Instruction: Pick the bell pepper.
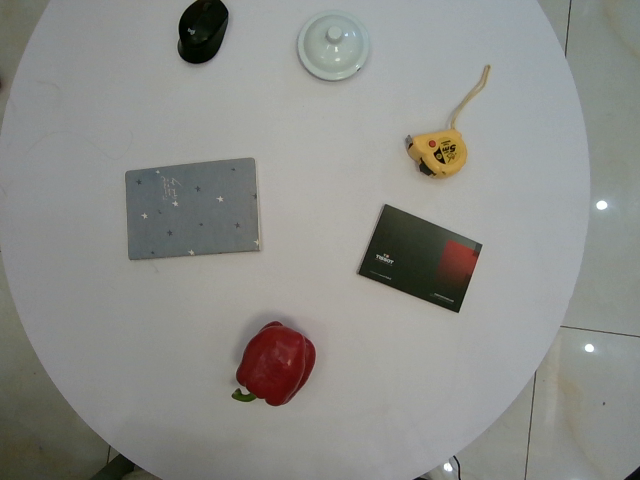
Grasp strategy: vertical